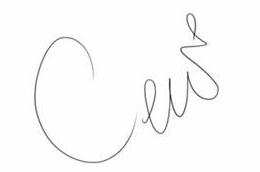
Signature of: cecilia de la cueva